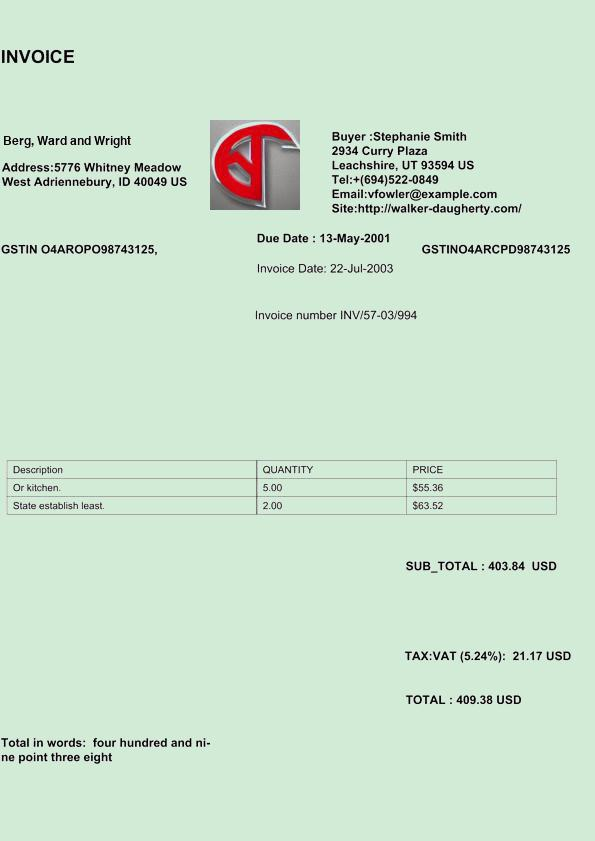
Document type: Invoice